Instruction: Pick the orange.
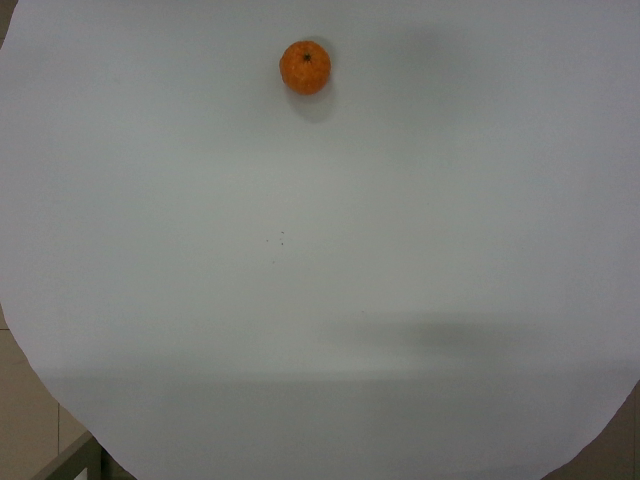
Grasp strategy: vertical